Question: How is the history relevant to the case?
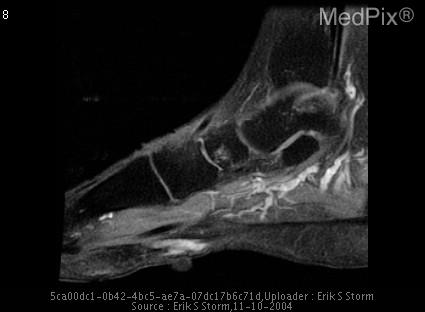
Answer: The patient's history of Enlarging mass on medial plantar aspect of his foot, becomming increasingly sypmpomatic over last 2 weeks. is key in understanding the case.